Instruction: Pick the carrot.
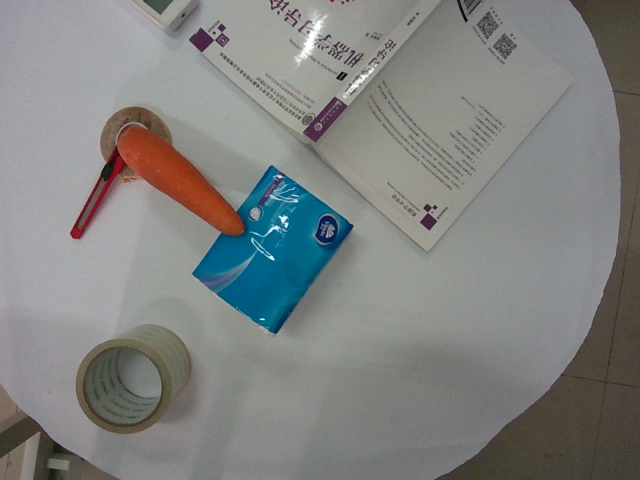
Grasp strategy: vertical